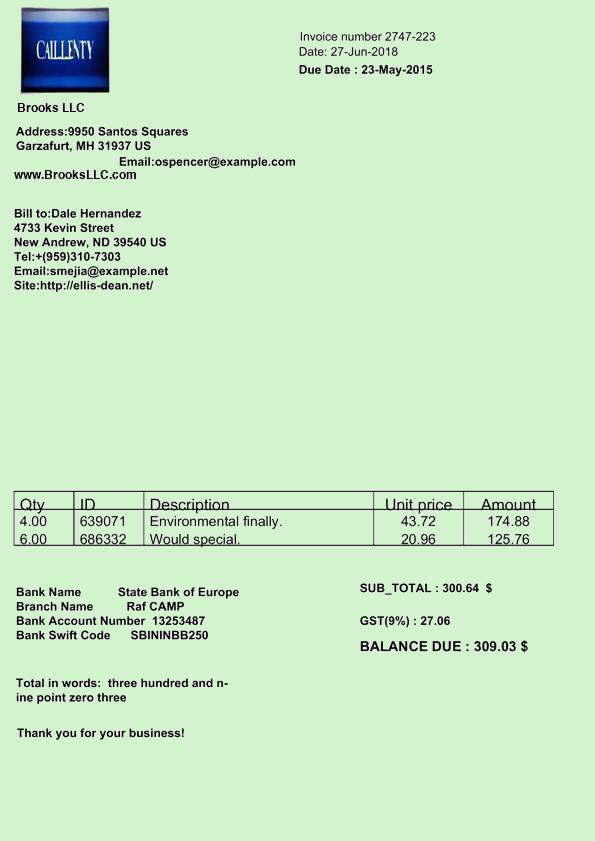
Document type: Invoice